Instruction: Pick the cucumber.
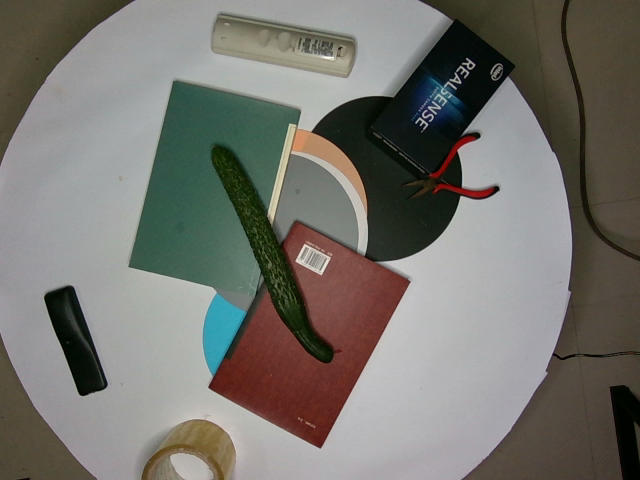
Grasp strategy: vertical